Patient: Male, age 58
A 58-year-old male patient complained abdominal discomfort for 2 months. He went to his local hospital and was diagnosed with HCC and Barcelona Clinic Liver Cancer (BCLC) stage C in March 2020. Then, transcatheter arterial chemoembolization (TACE) was performed.
In order to seek further diagnosis and treatment, he went to our hospital and was admitted in April 2020. He had a history of hepatitis B. On admission, physical examination showed tenderness over the right upper region area with a 5 cm palpable abdominal mass below the xiphoid process. Laboratory data were recorded as follows: alanine aminotransferase (ALT): 36 IU/L, aspartate transaminase (AST): 81 IU/L, albumin (ALB): 22.7 g/L, total bilirubin (TBIL): 9.7 mumol/L, prothrombin time (PT): 11.5 s, and HBV-DNA: 6.83 x 102 IU/ml. Among the tumor markers, alpha fetoprotein (AFP) was significantly elevated (1,649.0 mug/L), carbohydrate antigen 125 (CA125) was sightly increased (113.0 kU/L), and carcinoembryonic antigen (CEA) and carbohydrate antigen 199 (CA199) were normal. The cirrhosis was classified as Child-Pugh 7 and ALBI grade 3. The enhanced CT revealed small nodules in the middle and lower lobes of the lungs that were considered lung metastases, the tumor in the left lobe of the liver was considered HCC with multiple metastases in the right lobe of the liver, and tumor thrombosis was present in the left portal vein (Figure 1). The magnetic resonance imaging (MRI) showed the tumor in the left lobe of the liver with multiple metastases in the right lobe of the liver, and with tumor thrombosis in the left portal vein (Figure 2).
1. After MDT discussion, HCC with BCLC stage C and portal vein tumor thrombus (PVTT) classified VP3 and Cheng's type II was diagnosed, and we believe that radical surgical resection was impossible due to the low residual liver volume and lung metastases. He finally received conversion therapy. The procedure details are as follows: The patient received two cycles of transcatheter arterial embolization (TAE), hepatic arterial infusion chemotherapy (HAIC-Folfox) (the HAIC scheme was as follows: We selectively placed a microcatheter into the feeding arteries of the tumor. Then, the microcatheter was connected to the artery infusion pump to perform the following treatment: Day 1: oxaliplatin 85 mg/m2, leucovorin 400 mg/m2, and 5-fluorouracil 400 mg/m2 via intra-arterial infusion; day 2-3: 5-fluorouracil 2,400 mg/m2 via continuous intra-arterial infusion. After HAIC was completed, the catheter was removed, and compression was performed to achieve hemostasis. The patient was treated every 3 weeks), sorafenib (at a dose of 400 mg twice daily), and camrelizumab (200 mg intravenously every 3 weeks). At the end of HAIC treatment, we were disappointed to find that the tumor had rapidly progressed based on the modified Response Evaluation Criteria in Solid Tumors (mRECIST). Then, the patient received drug-eluting TACE (dTACE) once, sorafenib, and camrelizumab in July 2020. A month later, his liver function deteriorated (ALT: 33 IU/L, AST: 329 IU/L, ALB: 24.9 g/L, TBIL: 16.6 mumol/L, PT: 13.4 s, massive ascites), and the cirrhosis was classified as Child-Pugh 9 and ALBI grade 3. We had to interrupt TACE and only gave sorafenib and camrelizumab. Although he received systemic therapy, the tumors still rapidly progressed and we considered the possibility of tumor resistance. Among the tumor markers, AFP was significantly elevated (12,913.0 mug/L). Then, regorafenib (at a dose of 160 mg daily) was given. In September 2020, the patient received conventional TACE (cTACE) once, regorafenib, and camrelizumab. So far, he had received conversion therapy for half a year, and the treatment effect was not satisfactory. He returned to the local hospital to receive regorafenib every day and camrelizumab once every 3 weeks.
Until a year after his initial diagnosis, the patient found that the tumor and lung metastases had shrunk significantly in the local hospital. Then, he was admitted to our hospital again. On admission, physical examination showed no positive signs. Laboratory data were recorded as follows: ALT: 19 IU/L, AST: 27 IU/L, ALB: 34.2 g/L, TBIL: 8.4 mumol/L, and PT: 11.1 s. AFP was negative (8.1 mug/L). The cirrhosis was classified as Child-Pugh 5 and ALBI grade 2. The enhanced CT revealed there were multiple small nodules in both lungs, which were significantly reduced and shrunken compared to the previous CT. The tumor in the left lobe of the liver was significantly reduced, with local enhancement, and lipiodol deposition was seen. Multiple nodules in the right lobe of the liver had shrunk. And tumor thrombus had formed in the left and right branches of the portal vein (Figure 3). Based on these results, we judged that the patient had partial response (PR) and could be treated with radical surgery, according to the response evaluation in the mRECIST criteria. Then he received left hepatectomy, cholecystectomy, and portal vein incision and embolectomy. The pathological examination showed necrosis of a massive HCC with no tumor cells observed on the resection margins, and without metastasis in lymph nodes. The pathological diagnosis showed that the portal vein tumor thrombus had necrotic tissue (Figure 4). In the patient's postoperative maintenance therapy, the patient was given lenvatinib 8 mg orally once a day, and camrelizumab 200 mg intravenously once every 3 weeks. There was no clinical evidence of recurrence at 6 months after the resection. The AFP levels remained within the normal limits (Figure 5).
Keywords: camrelizumab, conversion therapy, hepatocellular carcinoma, operation, portal vein thrombosis (pvtt)
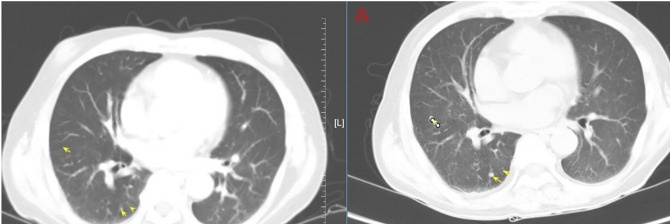
Image caption: Abdominal computed tomography (CT) shows that multiple small nodules in both lungs were significantly reduced and shrunken and the tumor in the liver was significantly reduced. the tumor thrombosis in the left portal vein.